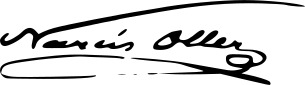
Signature of: narcís oller